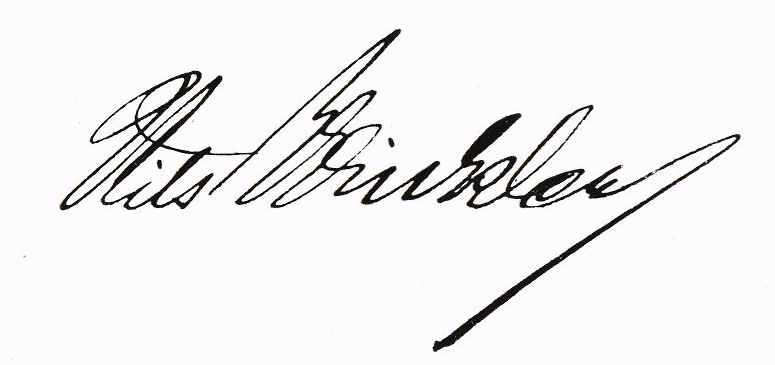
Signature of: nils winkler